Question: Which state is mentioned in the document?
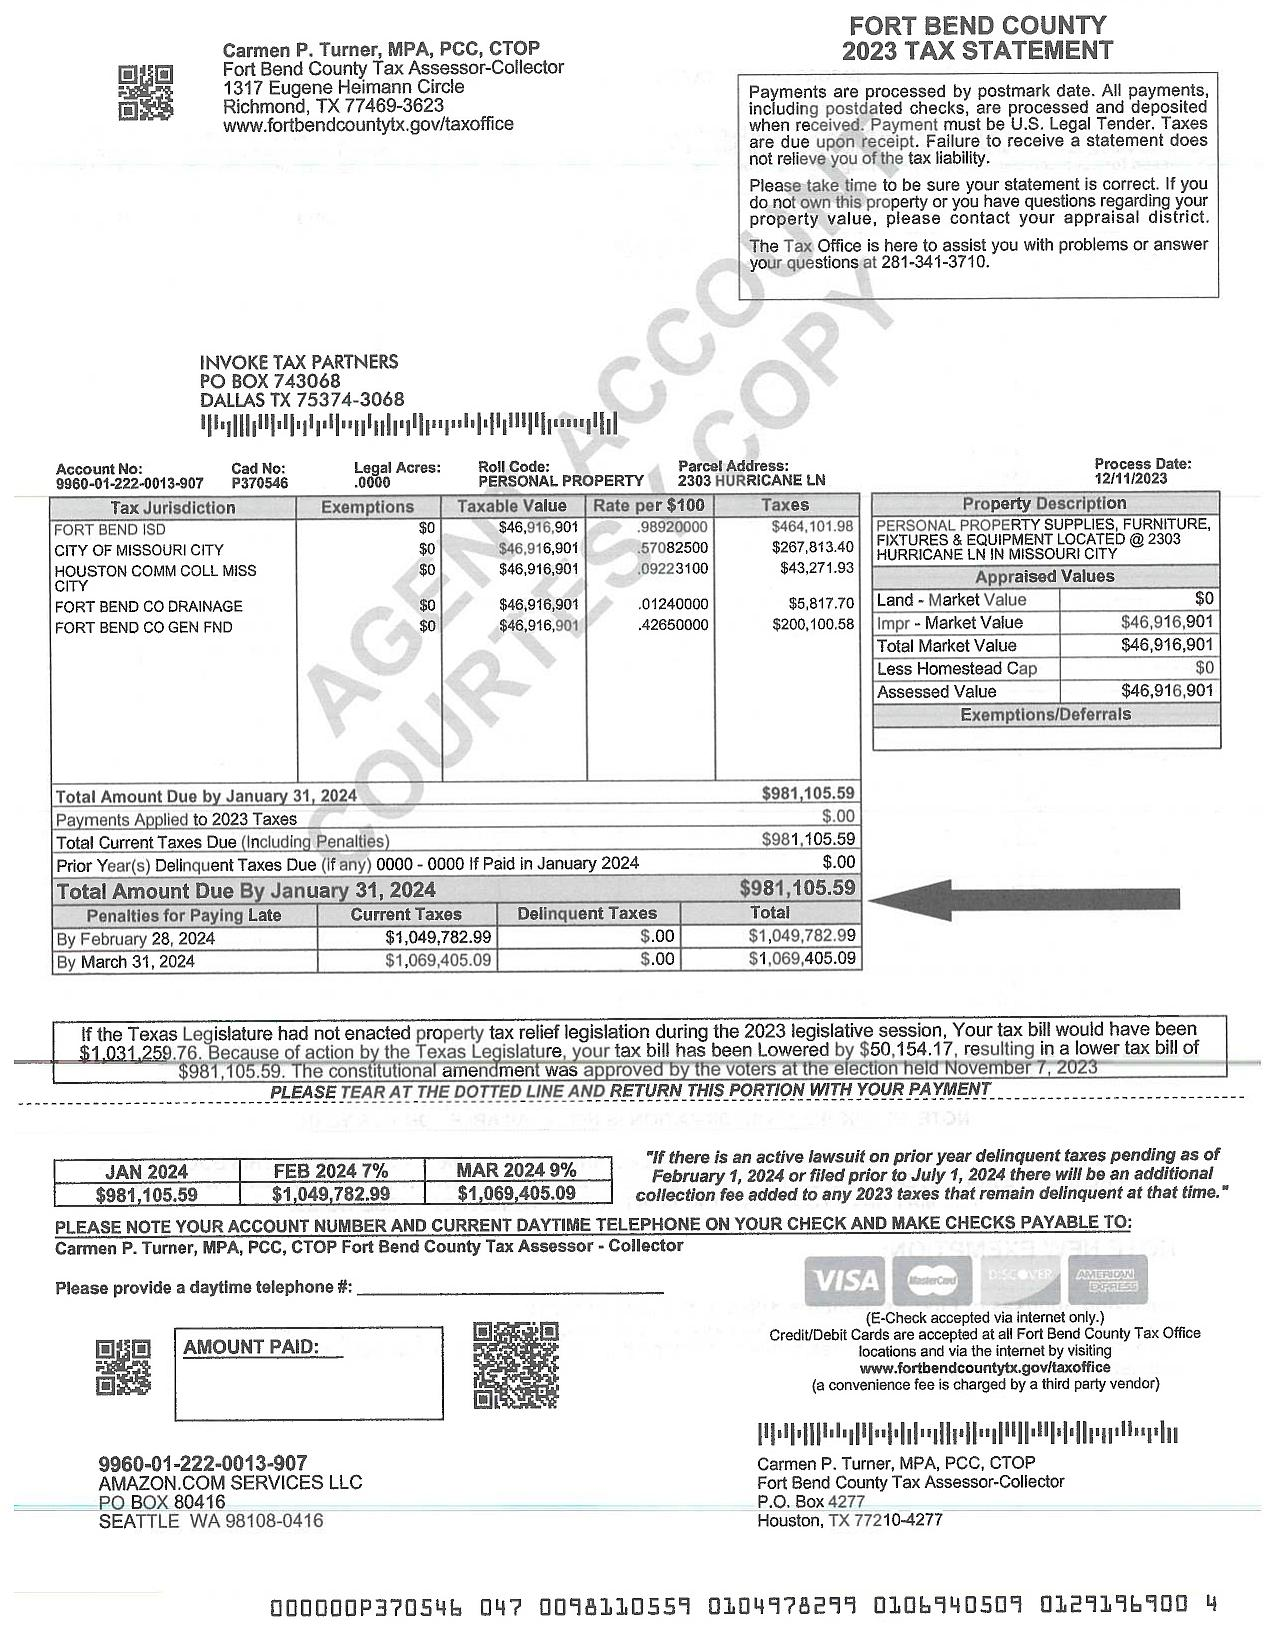
Answer: "TX"